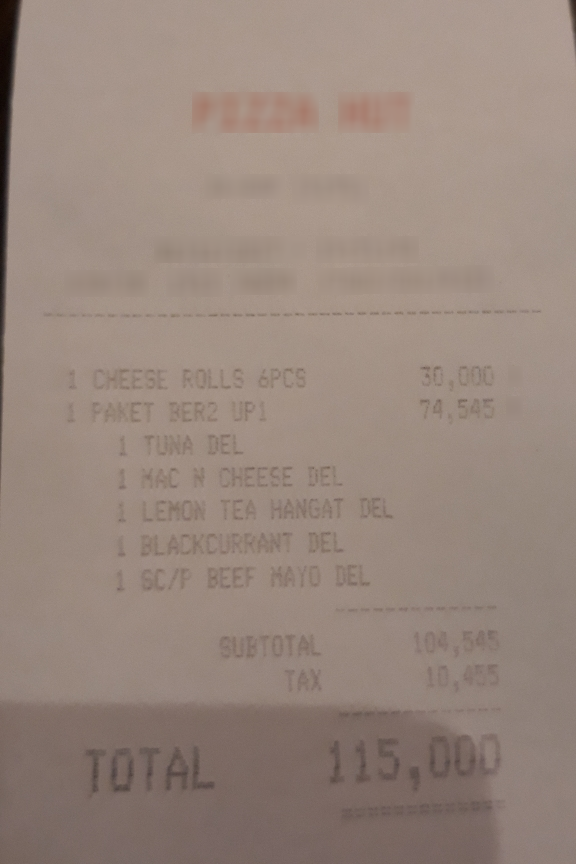
Number of items: 2
Subtotal: 104,545
Tax: 10,455
Total: 115,000
OCR text regions:
text: 1
text: CHEESE
text: ROLLS
text: 6PCS
text: 30,000
text: 1
text: PAKET
text: BER2
text: UP1
text: 74,545
text: 1
text: TUNA
text: DEL
text: 1
text: MAC
text: N
text: CHEESE
text: DEL
text: 1
text: LEMON
text: TEA
text: HANGAT
text: DEL
text: 1
text: BLACKCURRANT
text: DEL
text: 1
text: SC/P
text: BEEF
text: MAYO
text: DEL
text: SUBTOTAL
text: 104,545
text: TAX
text: 10,455
text: TOTAL
text: 115,000